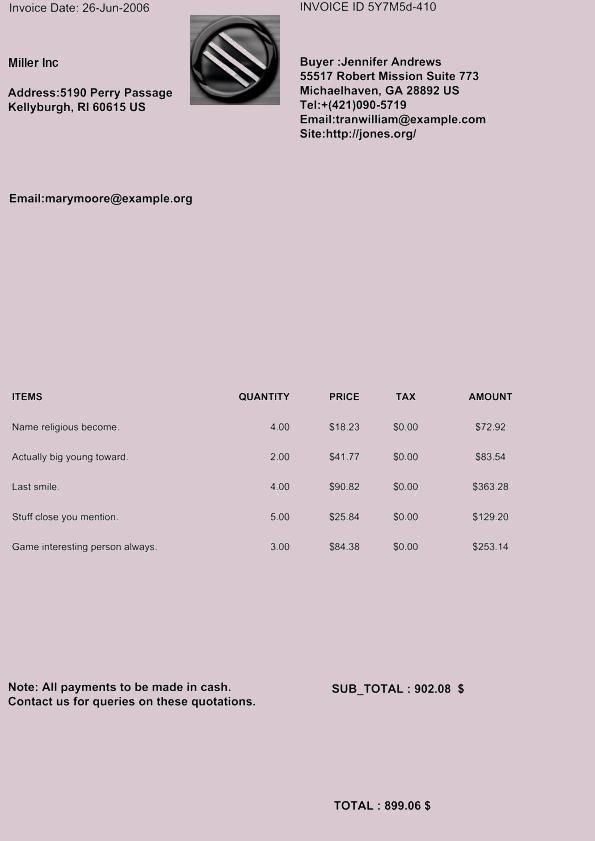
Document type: Invoice